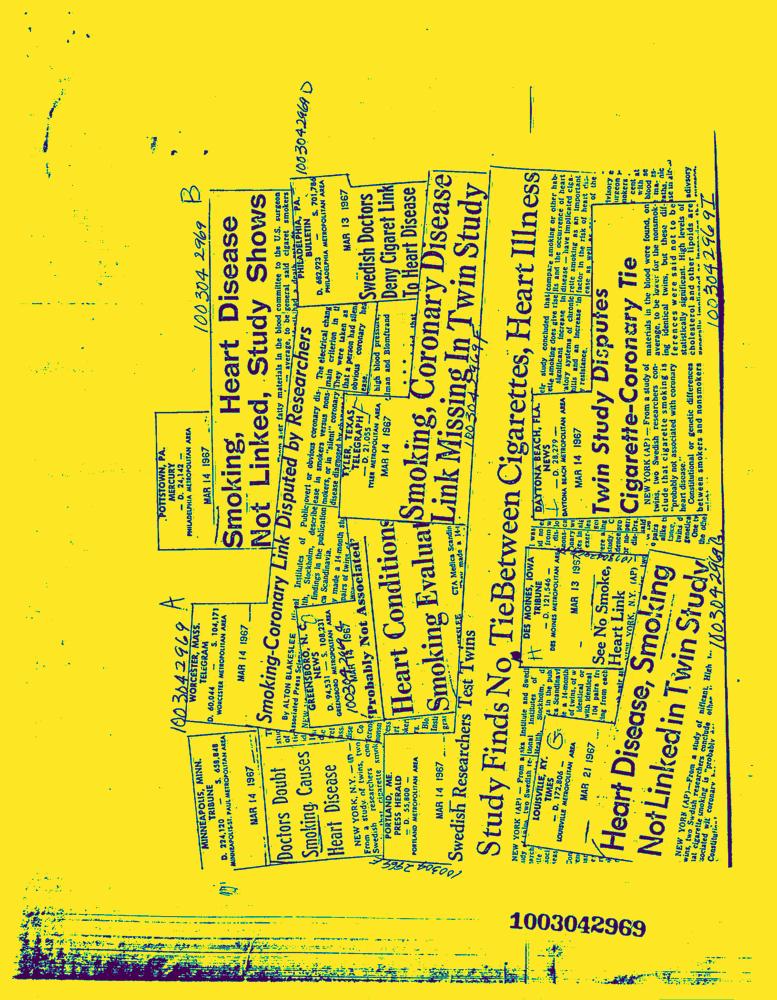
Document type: News-Article